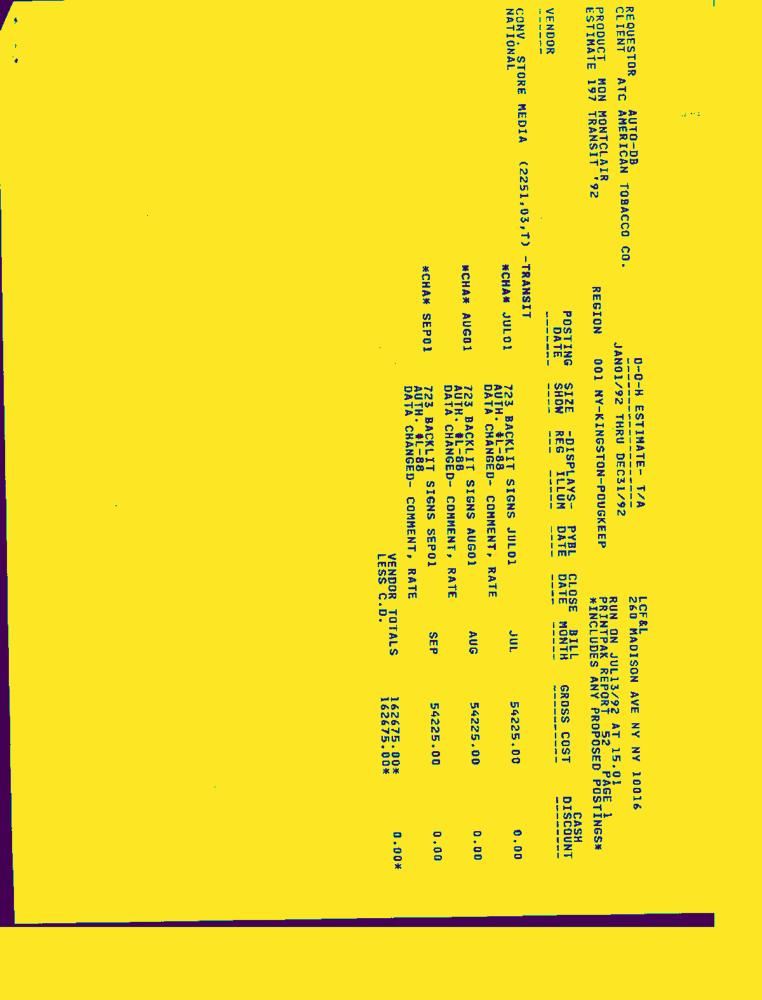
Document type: Invoice-Doc